Question: Describe the condition in detail:
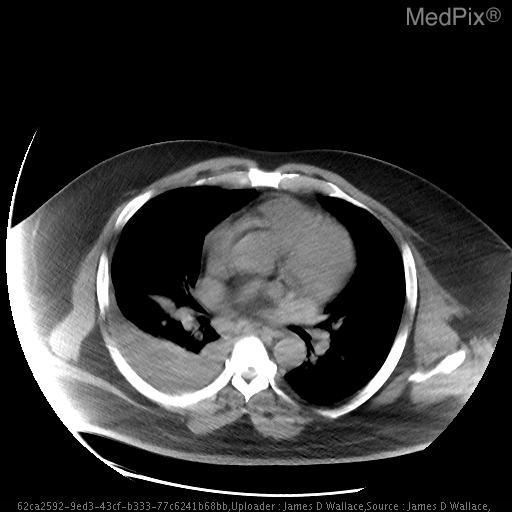
Answer: The disease is discussed as: Septic Pulmonary Emboli